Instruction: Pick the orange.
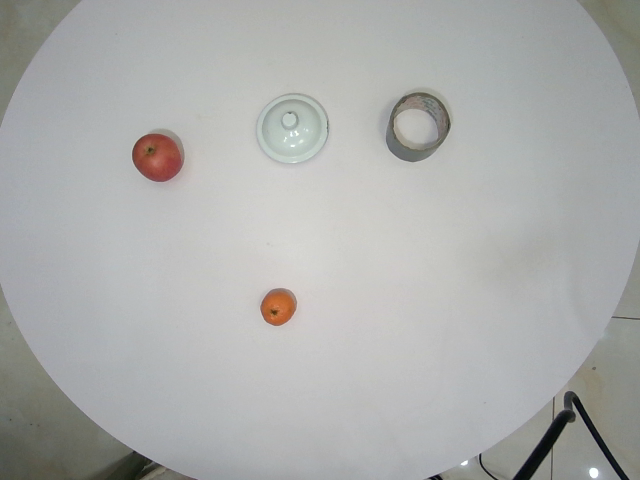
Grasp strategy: vertical